Question: In what way does the history help explain the case?
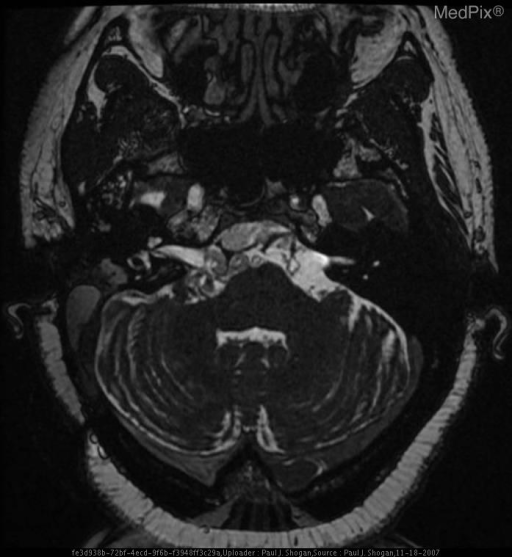
Answer: The patient's history of 52 yo female with complaint of hearing loss. is key in understanding the case.